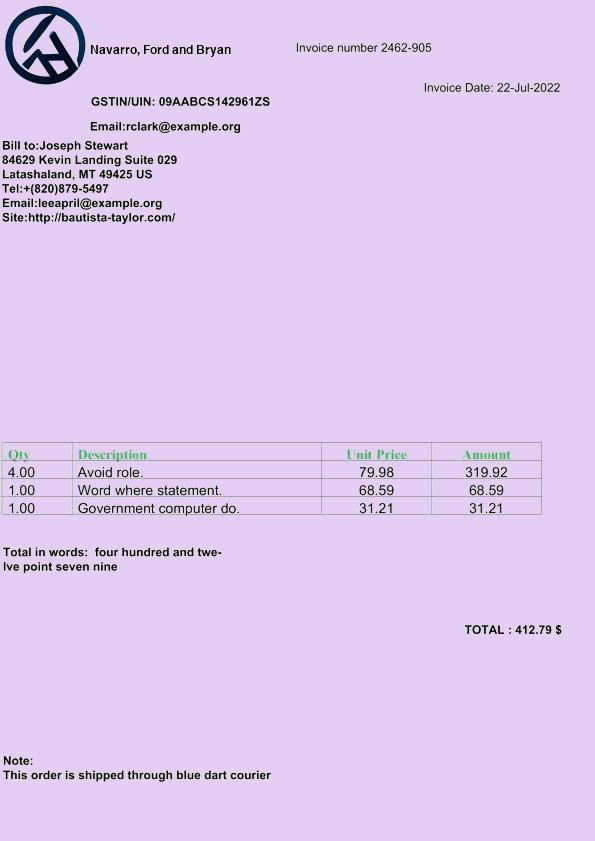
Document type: Invoice